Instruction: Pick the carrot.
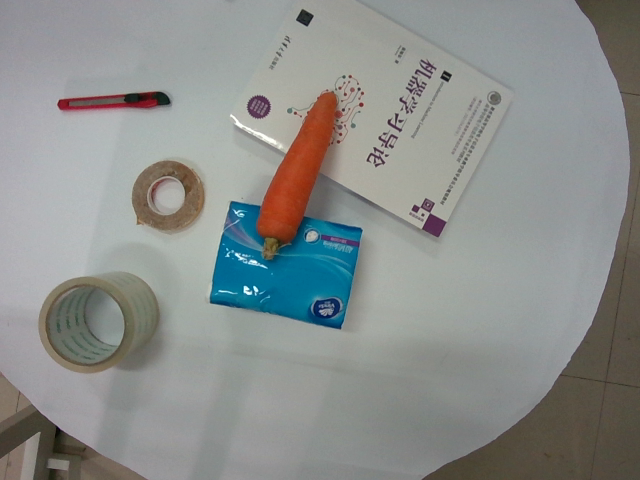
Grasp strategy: vertical